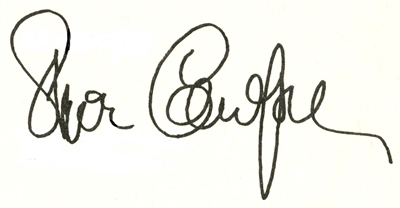
Signature of: steve cowper